Question: How is the history relevant to the case?
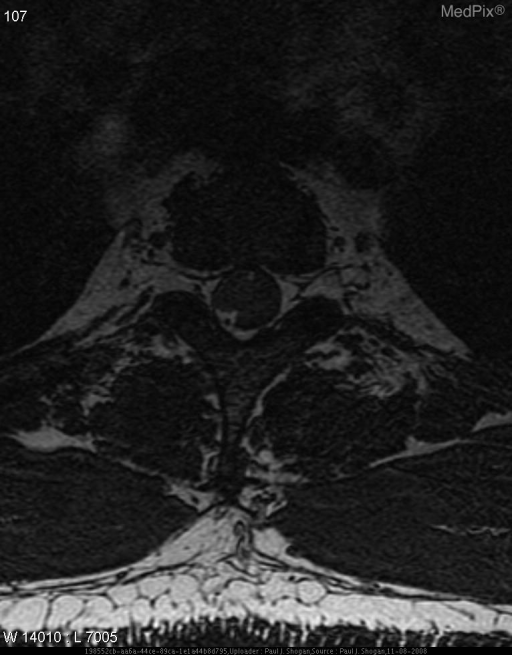
Answer: The patient's history of 56 yo male with 24 month history of gradually worsening upper back pain. is key in understanding the case.